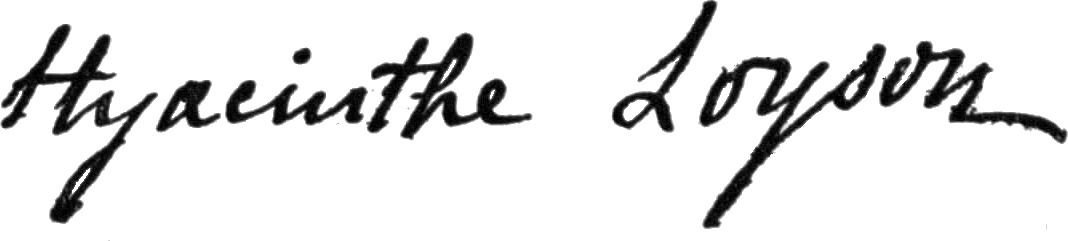
Signature of: hyacinthe loyson